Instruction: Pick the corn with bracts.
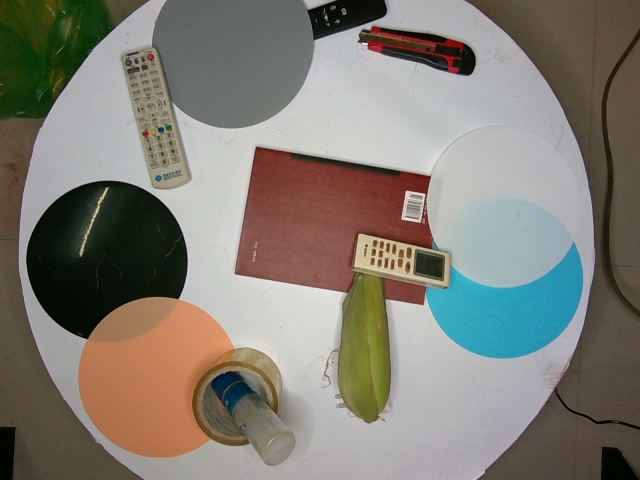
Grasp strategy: vertical